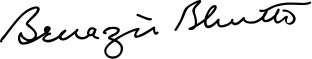
Signature of: benazir bhutto